Question: How does the patient history play a role?
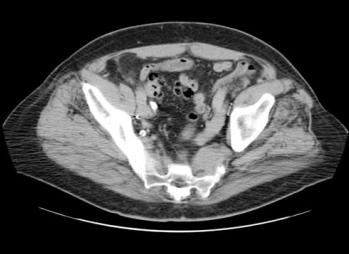
Answer: The patient's history of 72 Y/O MALE with hematuria. is key in understanding the case.